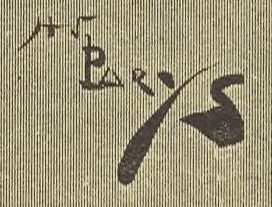
Signature of: a de parys